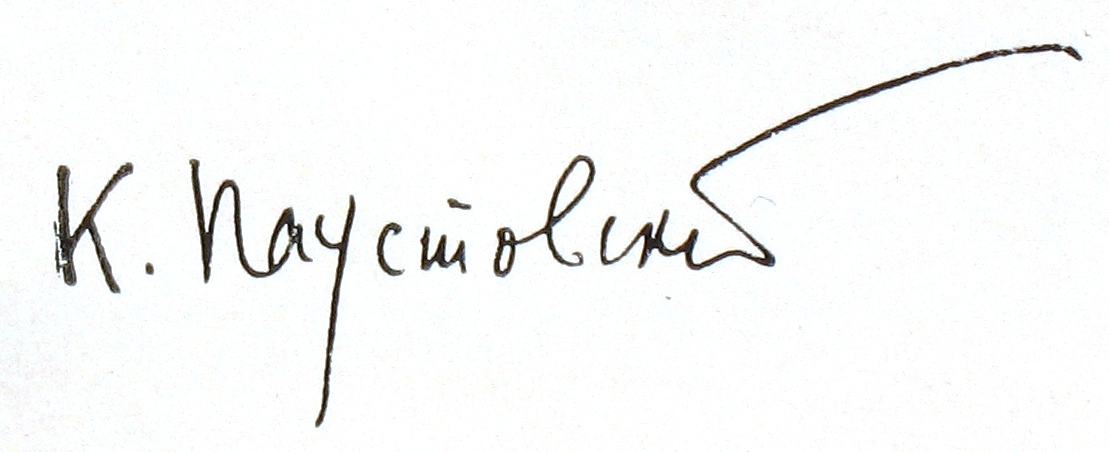
Signature of: konstantin paustovsky